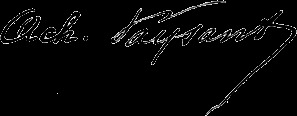
Signature of: achille paysant